Question: What could the diagnosis suggest?
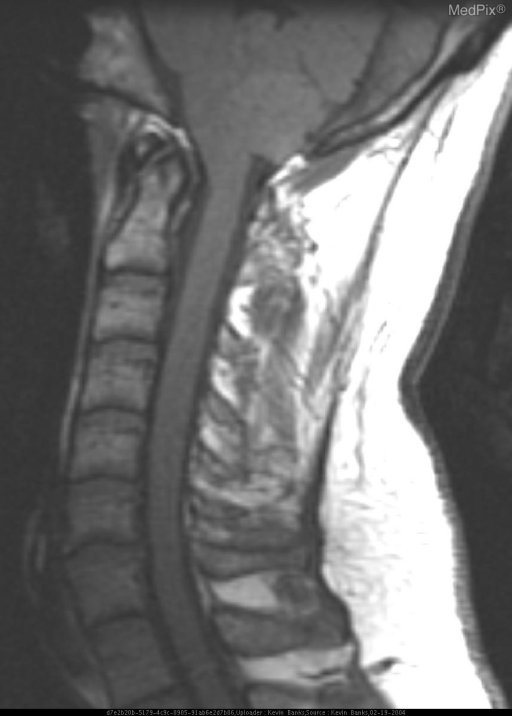
Answer: The possible diagnosis includes Ependymoma
Choroid Plexus Tumor
PNET
Metastasis.